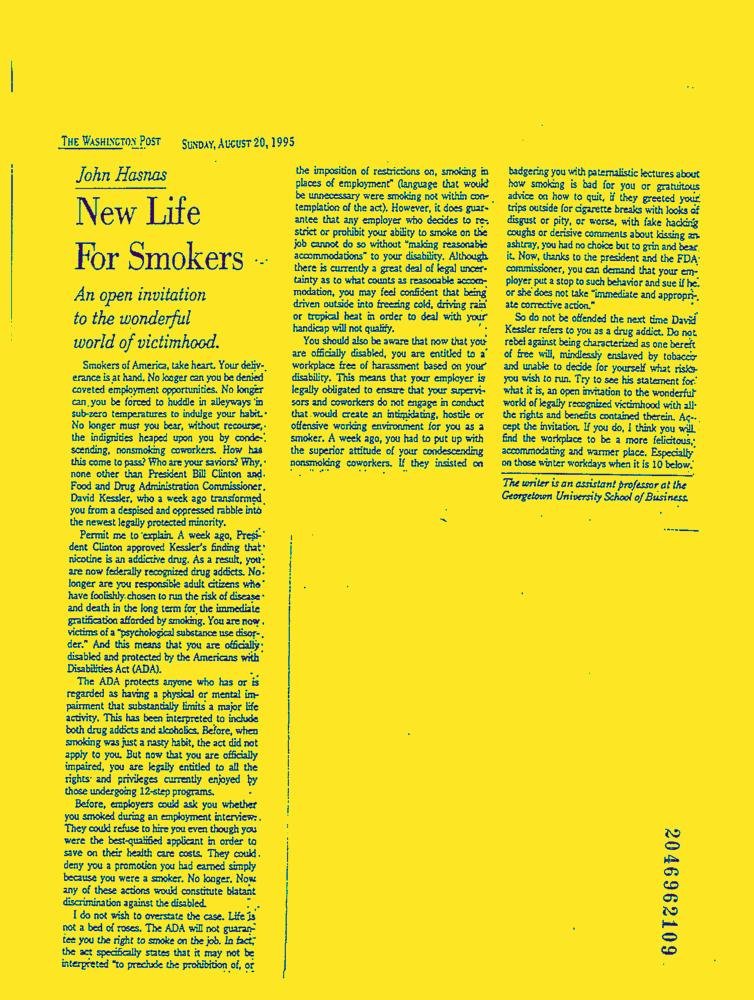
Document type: News-Article